Question: What is the suspected problem?
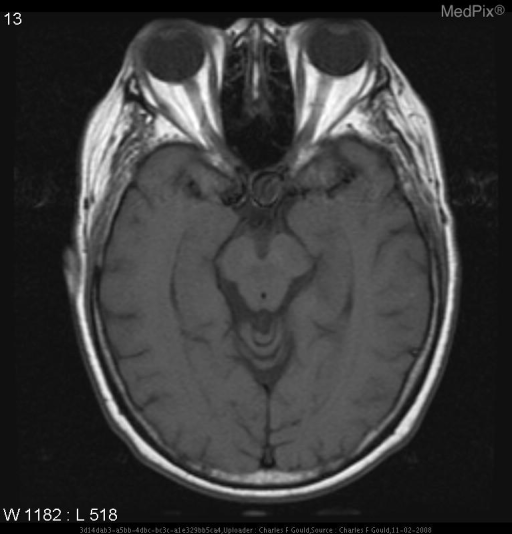
Answer: The findings suggest CT:  There is a berry aneurysm arising from the supraclinoid portion of the left internal carotid artery, measuring 16 mm AP x 13.5 mm CC x12 mm LAT with a 5-mm neck. The aneurysm projects medially and inferiorly from its origin and encroaches on the optic chiasm and pituitary fossa. The pituitary infundibulum may be displaced posteriorly.

MR:  The ventricles are the upper limits of normal in size. There is a mixed but primarily hypointense signal foci in the parasellar region to the left of midline superimposed over the sella.  On T2WI this has a hypointense signal similar to the signal void of the vesicle.  MR (T1W-Gd) shows enhancement.

MRA of the circle of Willis shows a flow void component and a central heterogeneous hyperintense signal component.. There is a mixed but primarily hypointense signal foci in the parasellar region to the left of midline extending into the pituitary fossa.. The patient might have a history of 68 y.o. woman with 6 months of daily frontal headaches..